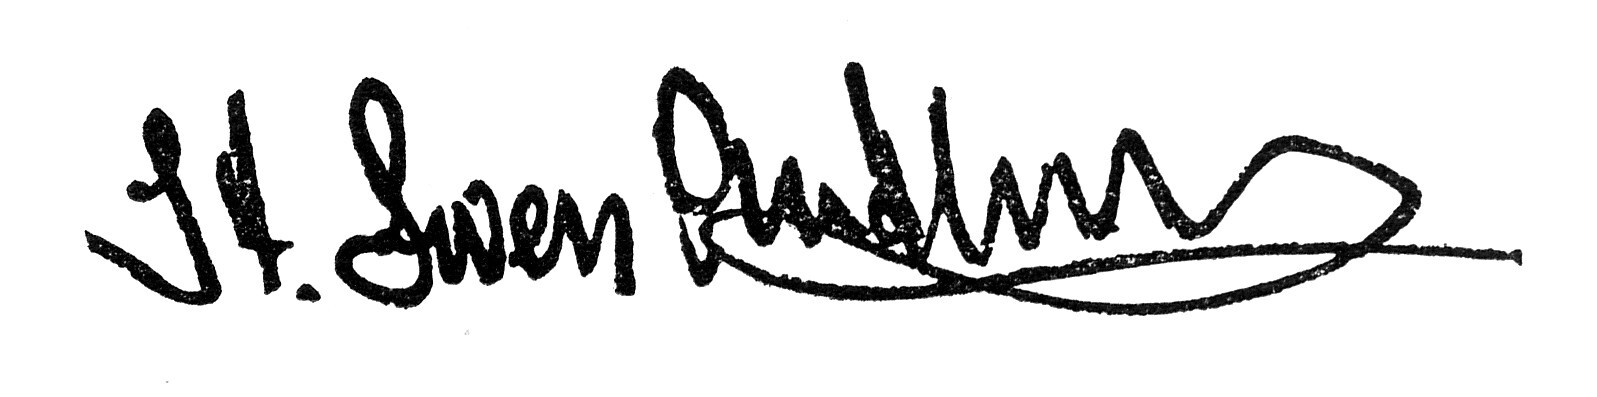
Signature of: stanisław swen czachorowski